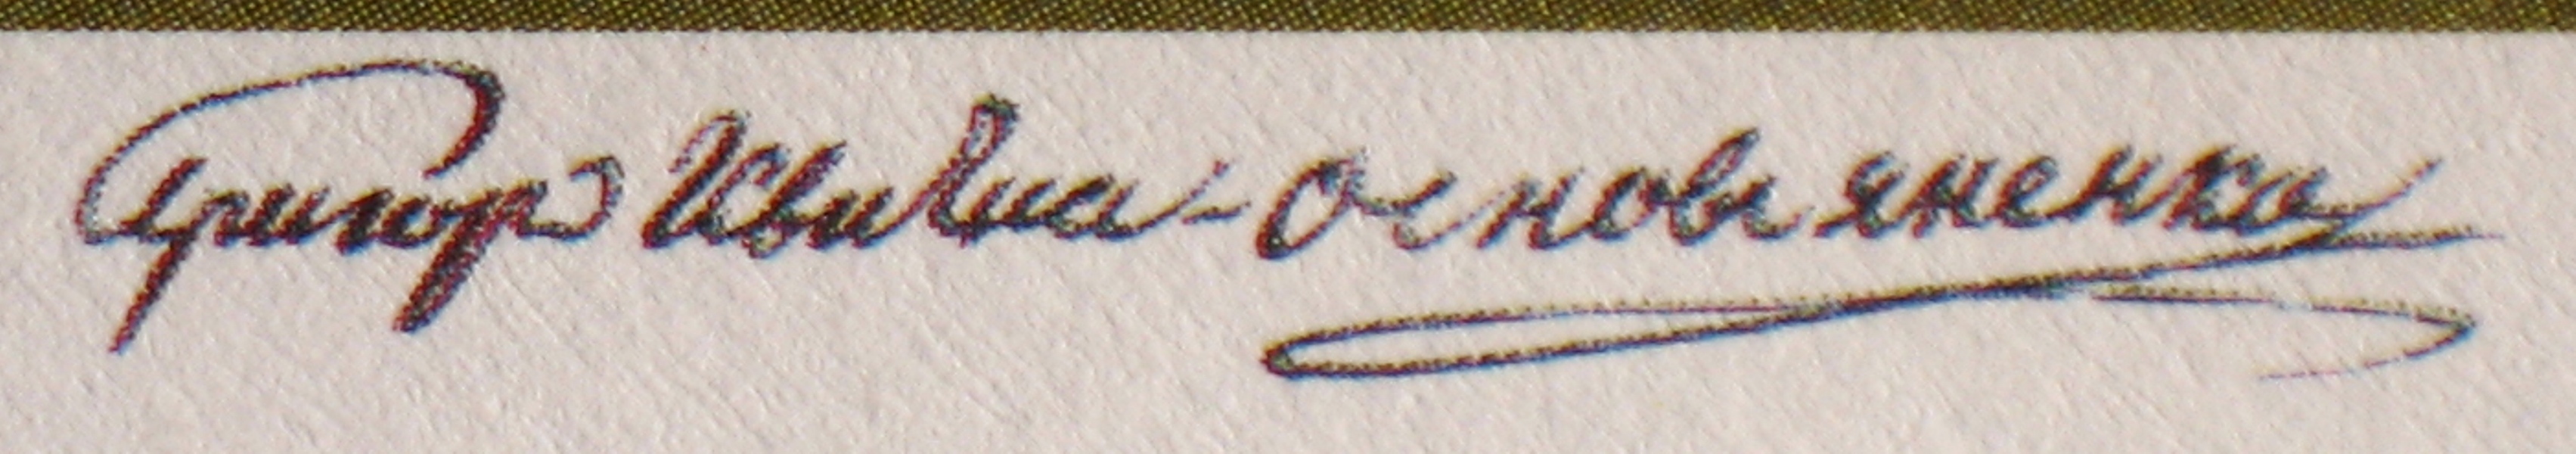
Signature of: hryhorii kvitka osnovianenko